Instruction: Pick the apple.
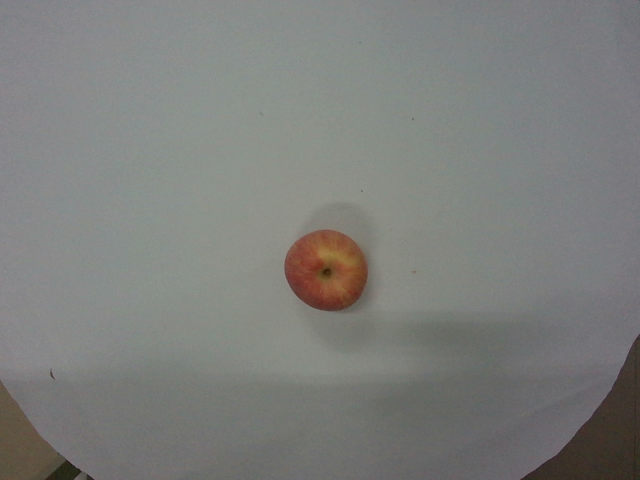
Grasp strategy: vertical